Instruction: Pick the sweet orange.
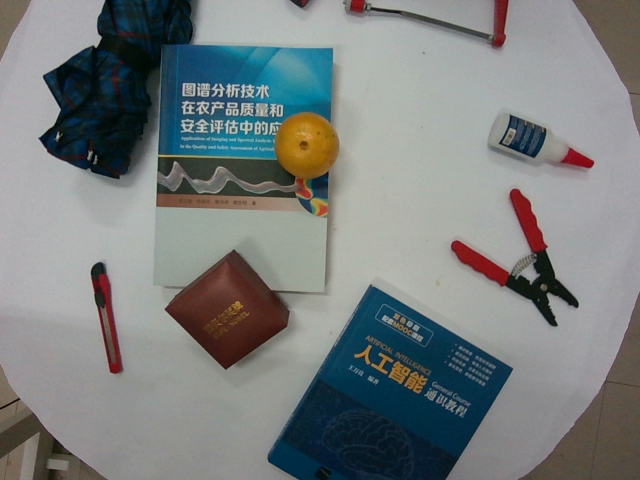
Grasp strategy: vertical